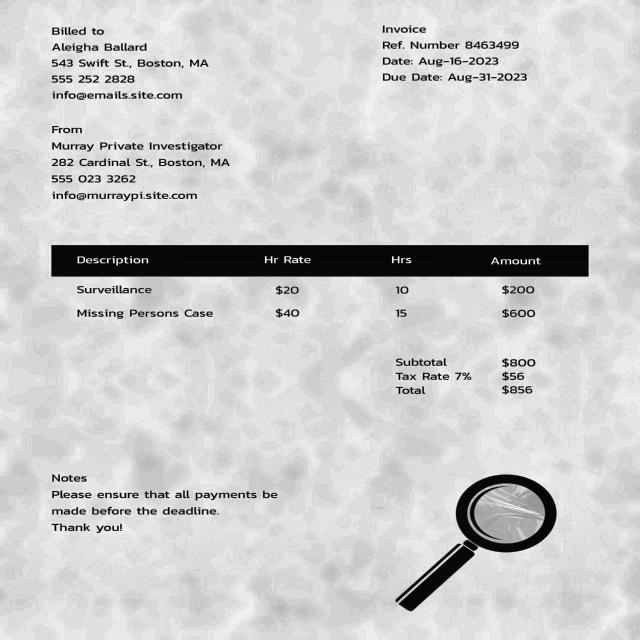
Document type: Invoice